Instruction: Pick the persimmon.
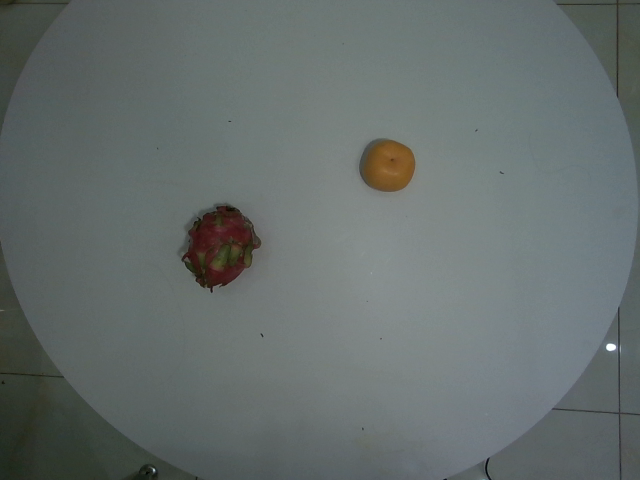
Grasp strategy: vertical